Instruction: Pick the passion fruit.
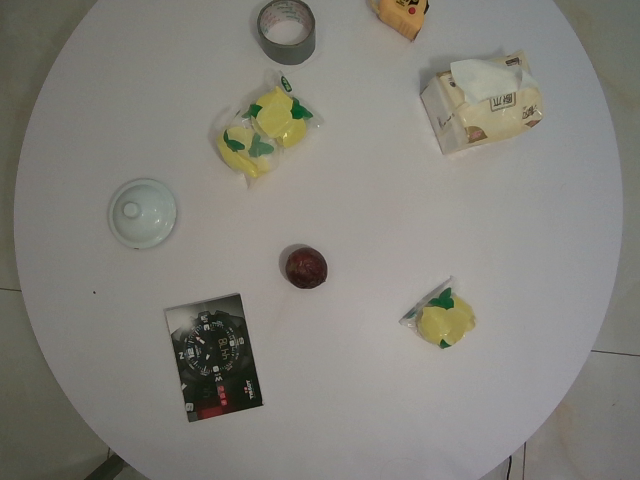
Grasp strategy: vertical